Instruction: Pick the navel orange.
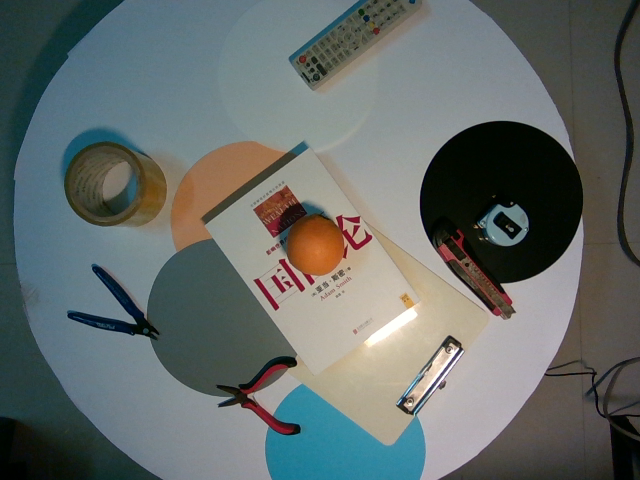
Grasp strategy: vertical